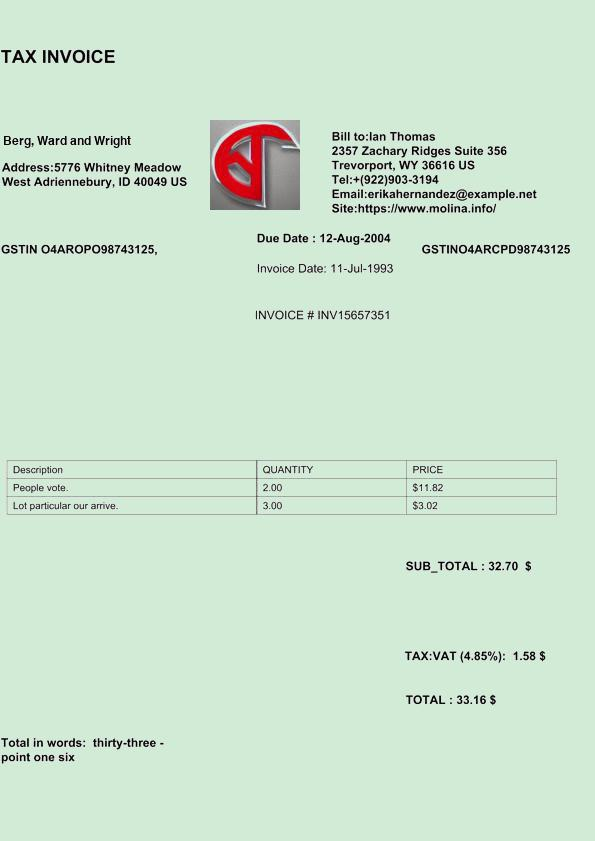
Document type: Invoice